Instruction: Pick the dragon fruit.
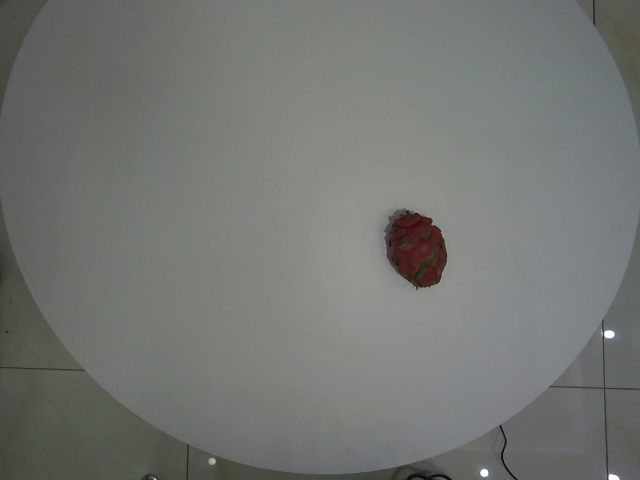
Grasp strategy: vertical